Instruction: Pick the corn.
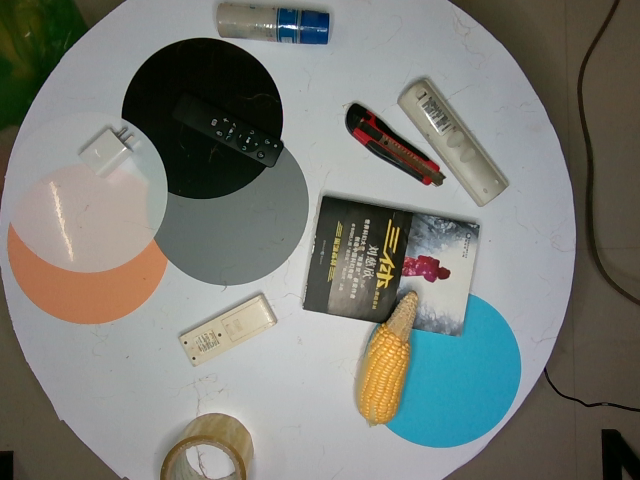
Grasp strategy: vertical